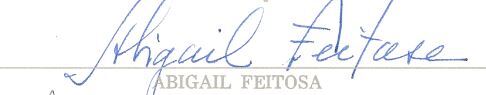
Signature of: abigail feitosa